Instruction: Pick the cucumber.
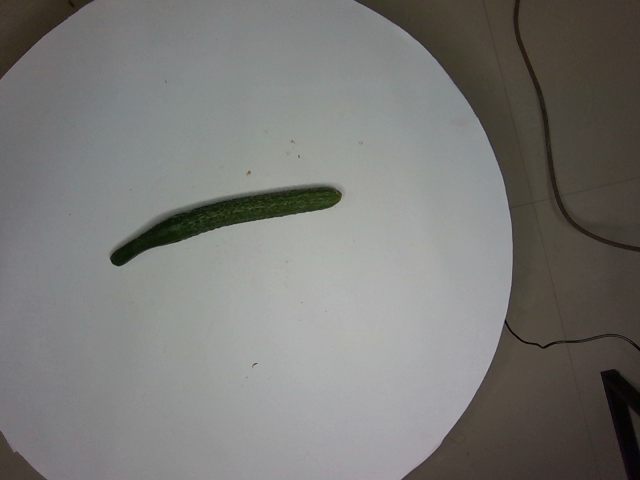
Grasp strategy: vertical